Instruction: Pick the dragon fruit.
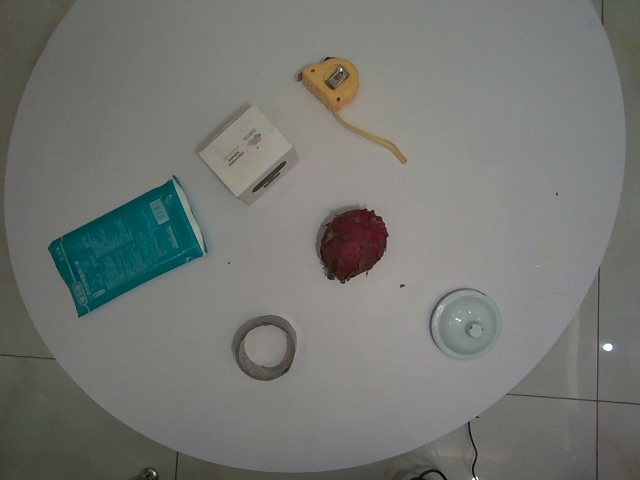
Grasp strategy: vertical